Question: What is the name of the tenant mentioned in the document?
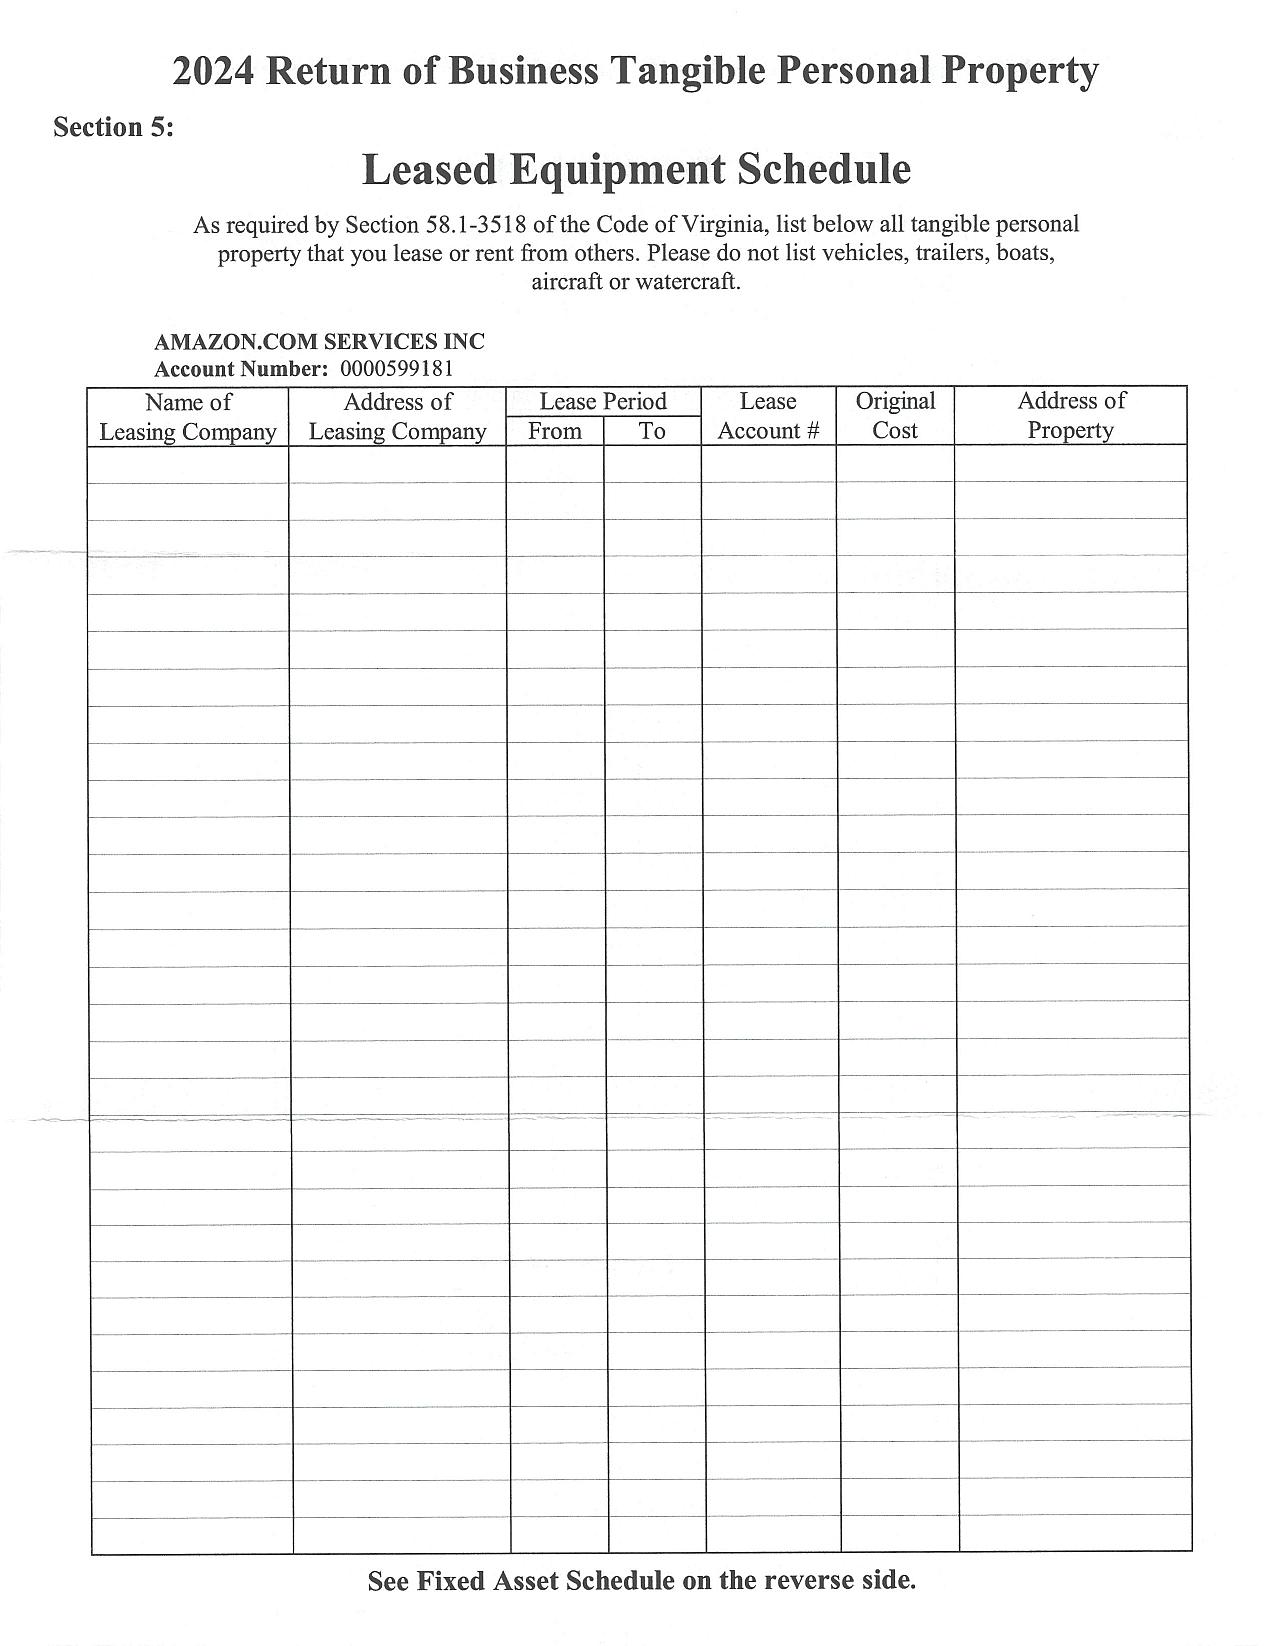
Answer: "AMAZON.COM SERVICES INC"